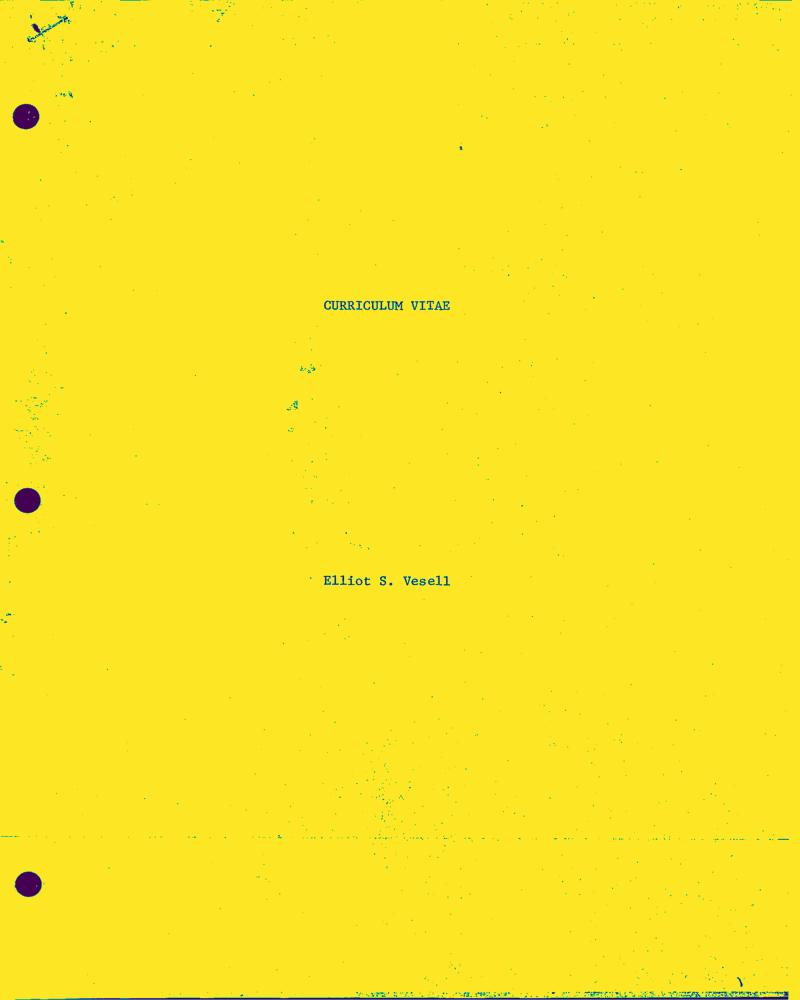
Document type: Resume-Doc